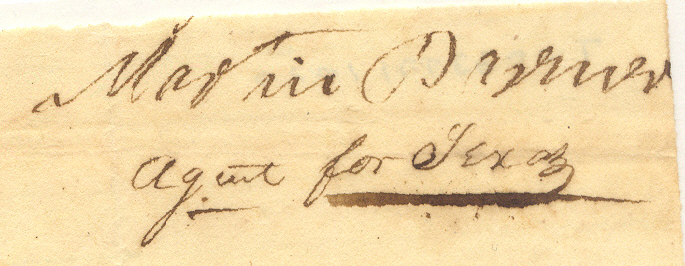
Signature of: martin parmer